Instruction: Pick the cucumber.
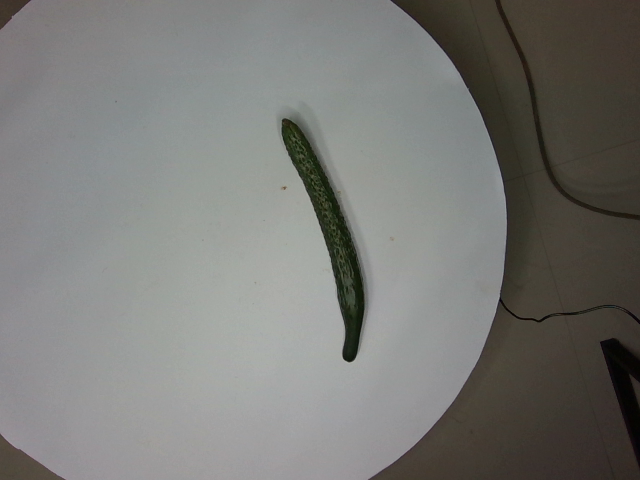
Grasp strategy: vertical